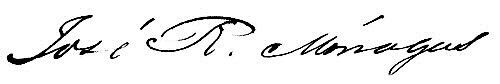
Signature of: josé ruperto monagas